Question: In what way does the history help explain the case?
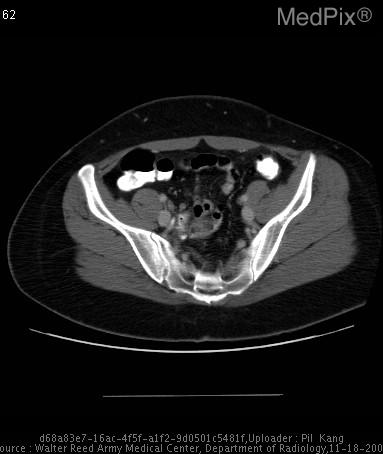
Answer: The patient's history of 27 year old female with acute onset left lower quadrant pain, r/o diverticulitis or appendicitis. is key in understanding the case.